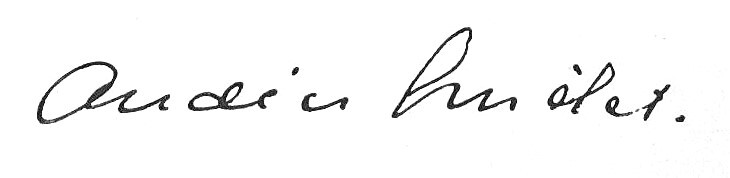
Signature of: erzsébet andics